Question: What jurisdiction, city, or county is the document associated with?
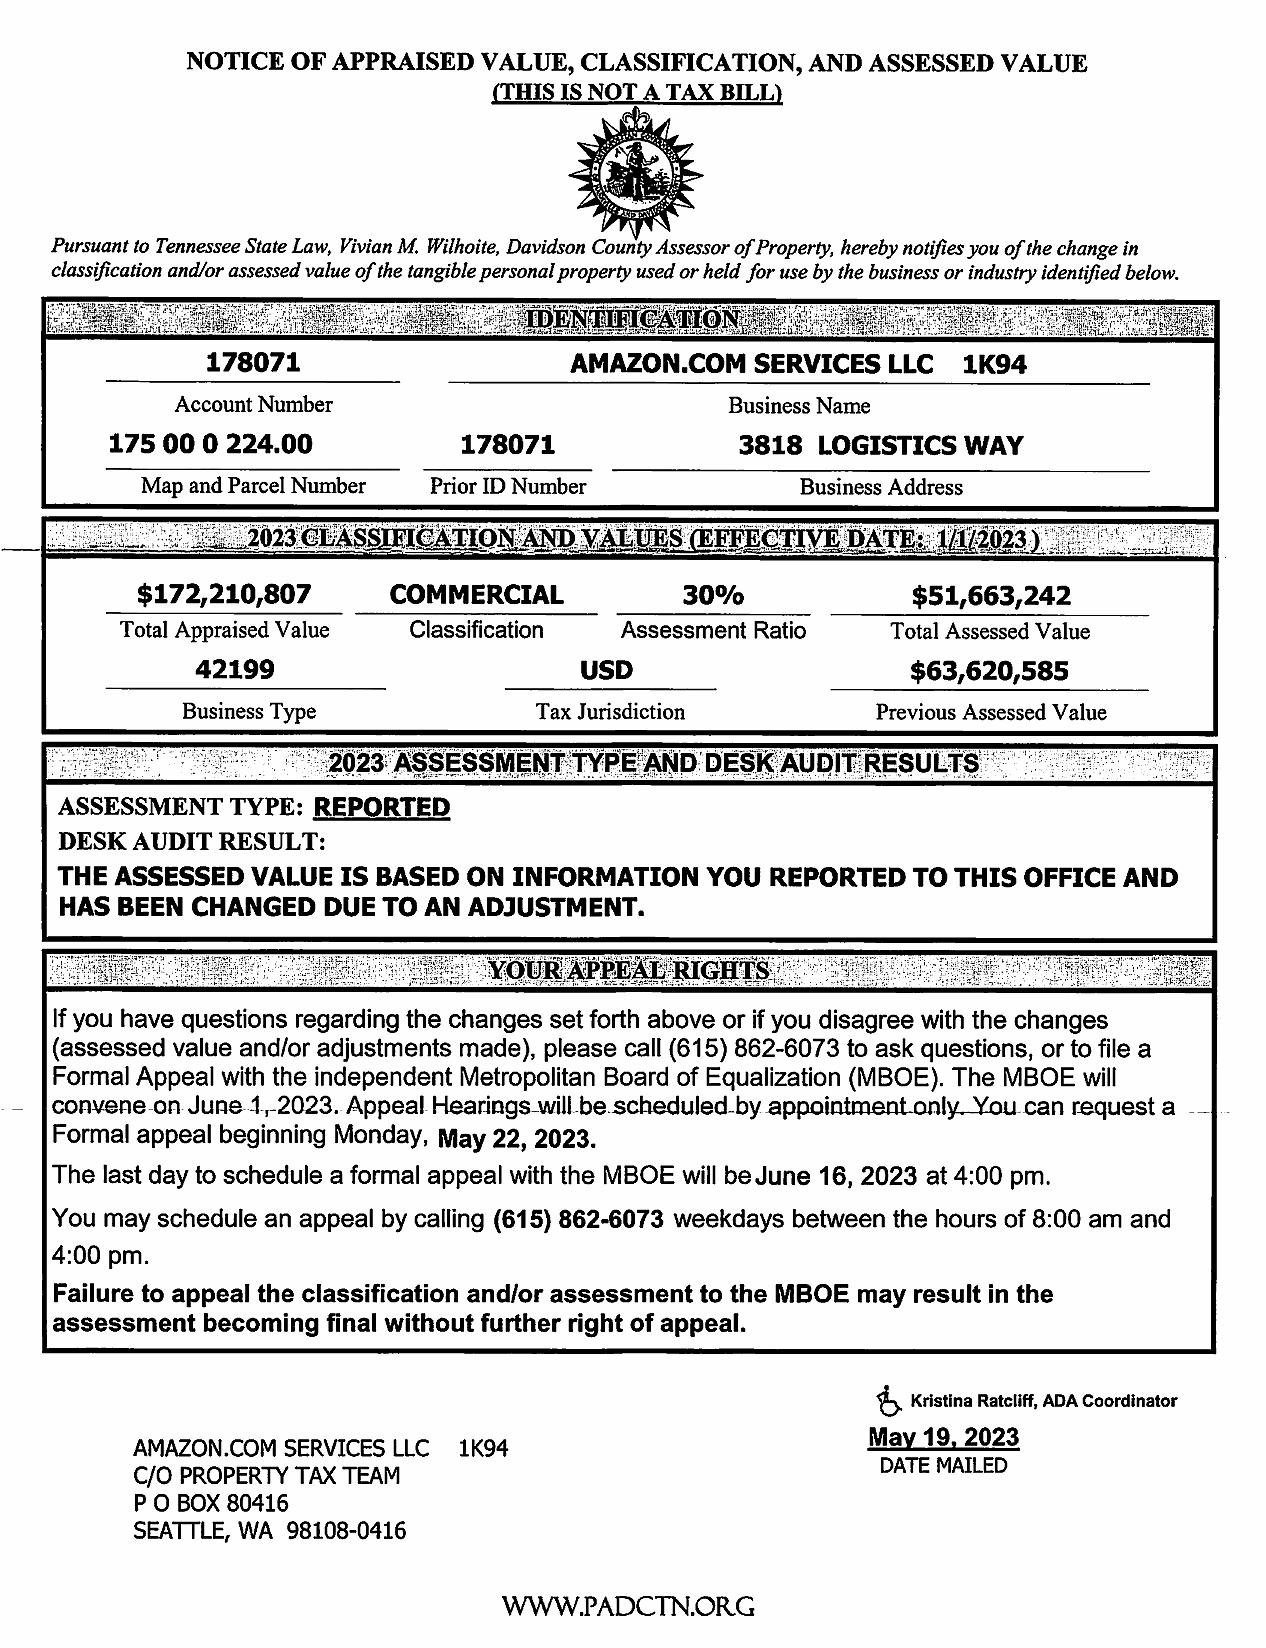
Answer: "Davidson County"